Question: Describe the condition in detail:
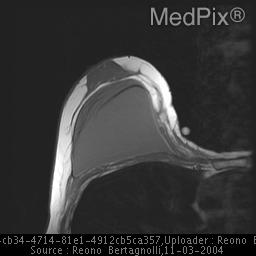
Answer: The disease is discussed as: Breast implants may leak or rupture, and the material may be confined or dispersed.

Variable degrees of cross-linking are present within the silicone elastomer shell surrounding the silicone or saline in a breast implant.  "Gel-bleed" occurs as silicone or saline diffuses through the shell as a result of its semi-permeable nature.  The immune system of women with intact implants is exposed to variable amounts of silicone soon after augmentation.  Saline is resorbed into the lymphatics and is undetectable.

Implants are foreign bodies which become walled off by the formation of a fibrous capsule.  Such a capsule (bands of fibrous tissue) forms in all women with implants.  The capsule may remain soft or harden and contract around the implant.  As encapsulation occurs, the implants may become hard and immobile.  Mammographic displaced implant views may be difficult to obtain.  Encapsulation becomes apparent mammographically as the implants become round on MLO views.

Intracapsular rupture occurs when the implant ruptures and the silicone is free within the fibrous capsule surrounding the implant.  Intracapsular rupture is difficult to identify mammographically.  “Linguini sign” describes the MRI findings of the low T2 signal redundant implant shell with high T2 fluid signal within and surroundng the shell, contained within the fibrous capsule.

Extracapsular rupture occurs when silicone is free and found outside the implant and capsule.  Silicone can often be seen migrating to the axillary lymph nodes.  No definitive proof of a relationship between silicone and autoimmune disorders or cancer has been identified.

When a saline implant ruptures, the saline is resorbed into the lymphatics resulting in decreased breast size.  Intra- vs extracapsular rupture is difficult to distinguish as all extra-implant saline is resorbed.  The implant shell becomes redundant, best seen on MRI imaging when compared to the opposite implant.